Question: What do the imaging results show?
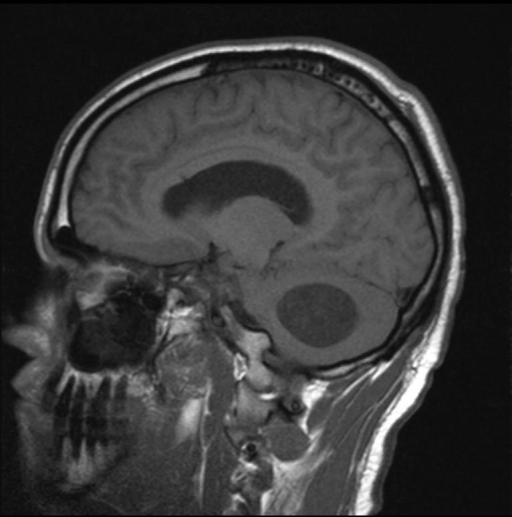
Answer: The imaging shows CT: Large cystic mass in the right cerebellar hemisphere with rounded mural soft tissue nodule.
MR: Cystic right cerebellar hemisphere mass with enhancing mural nodule. Fluid signal mass in the right cerebellar hemisphere with mural nodule..